Question: Can you provide the account number mentioned in the document?
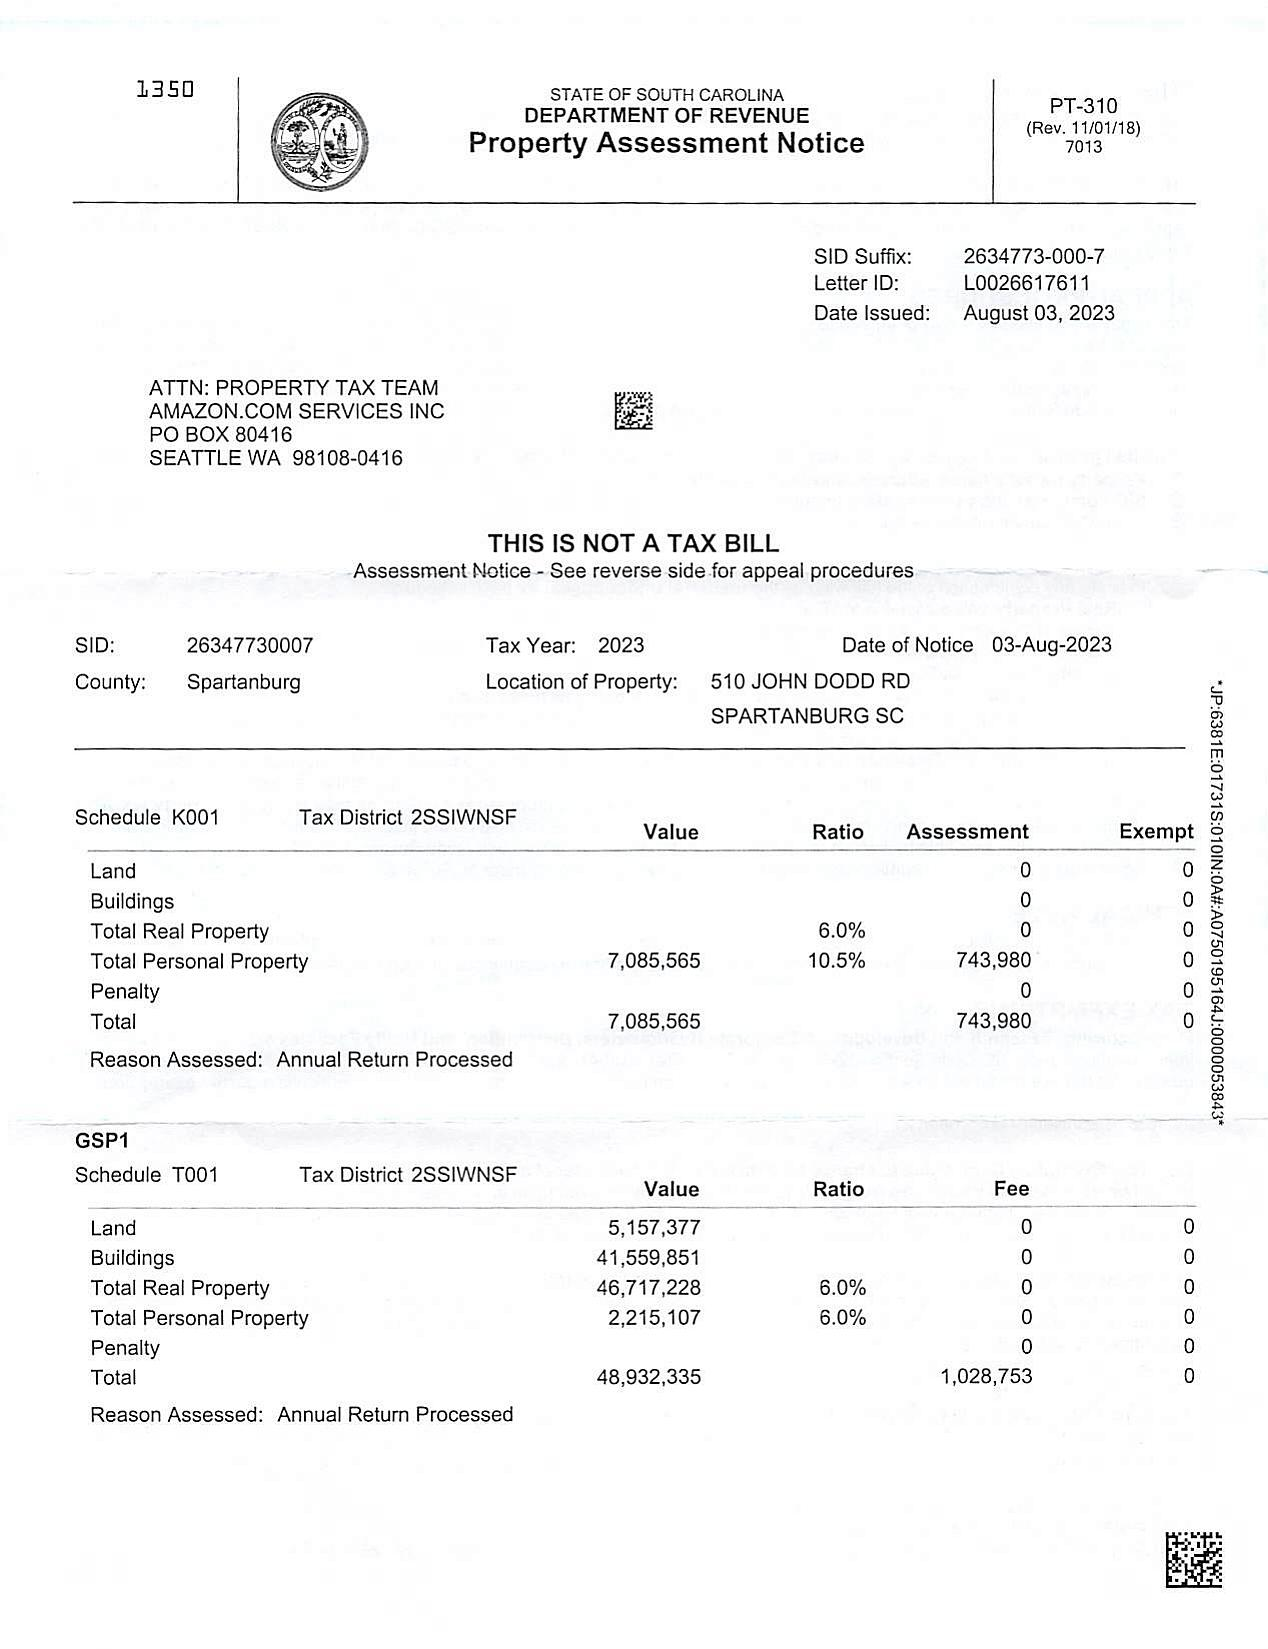
Answer: "26347730007"